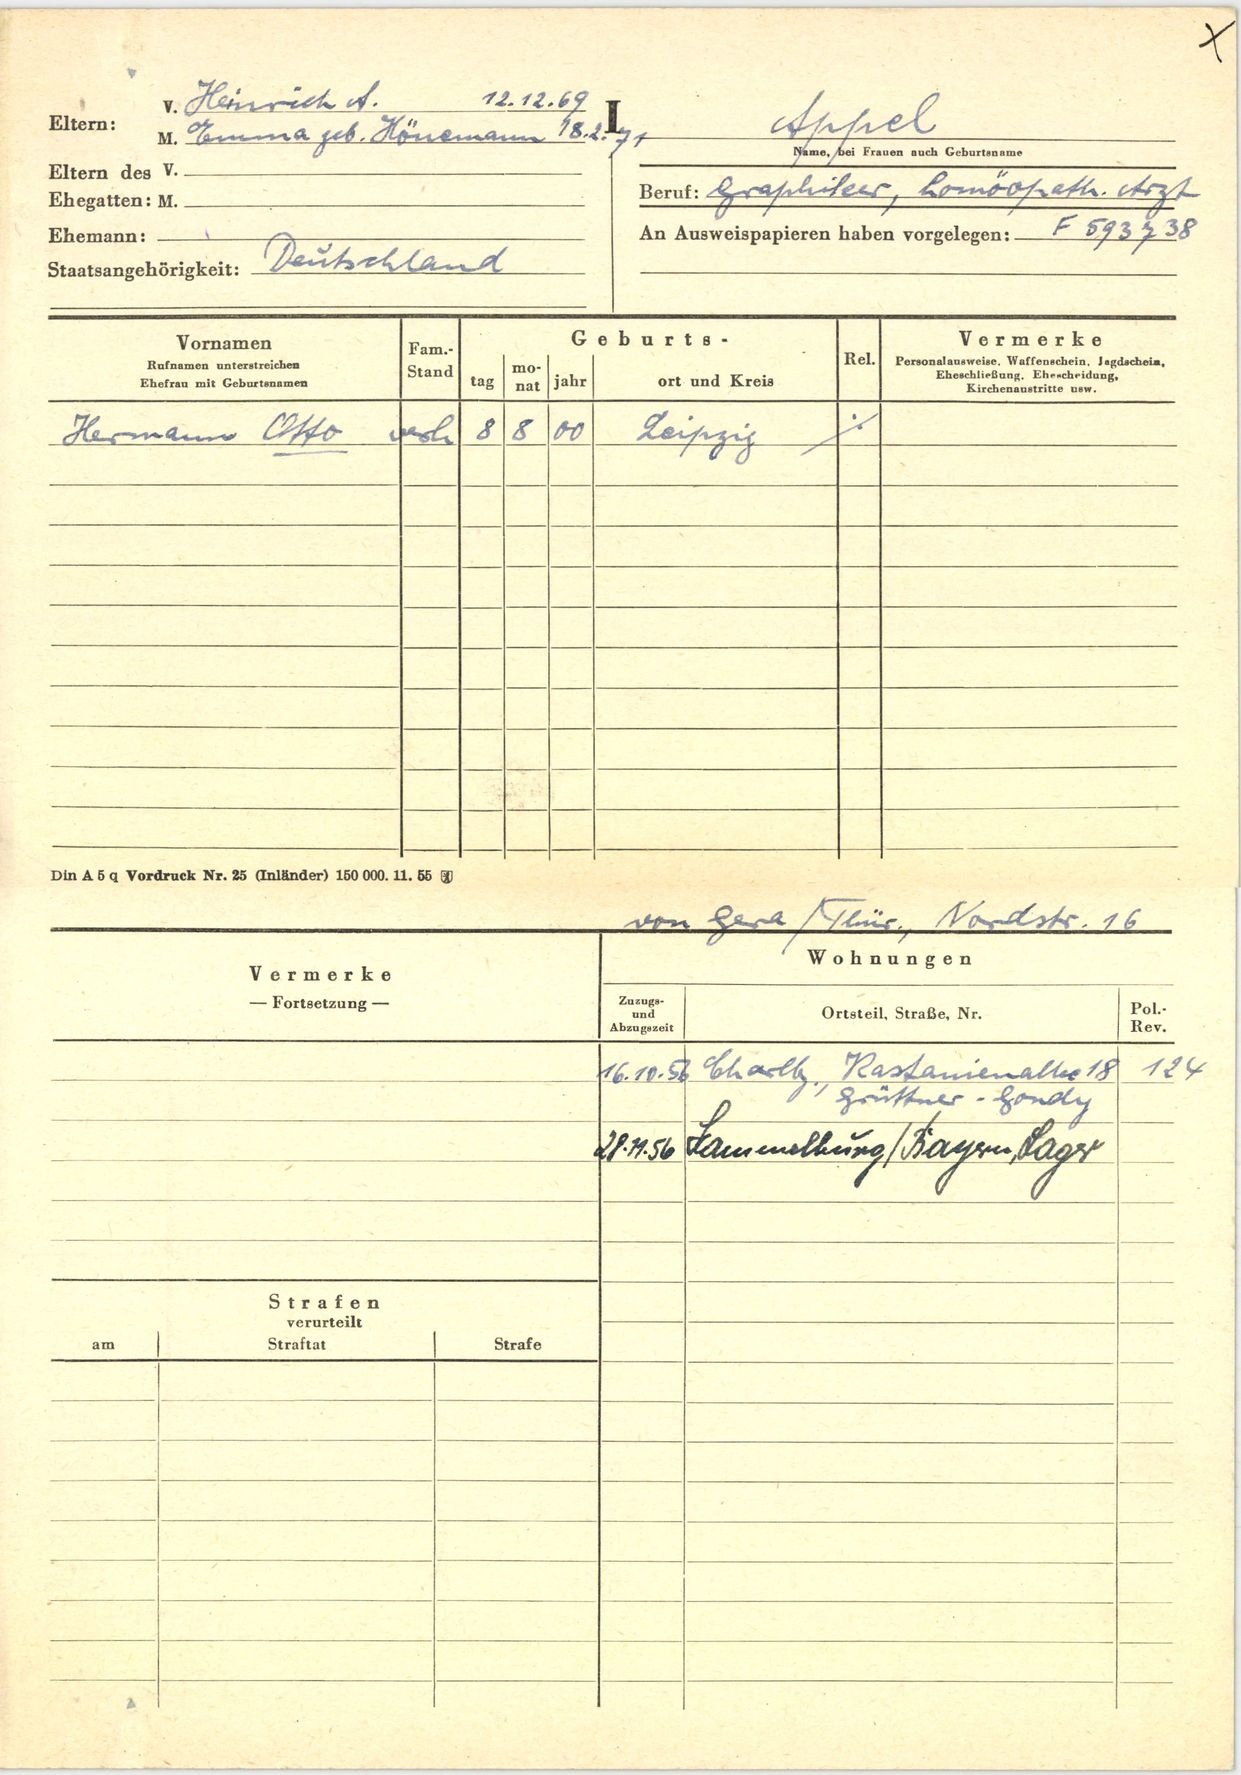
Appel